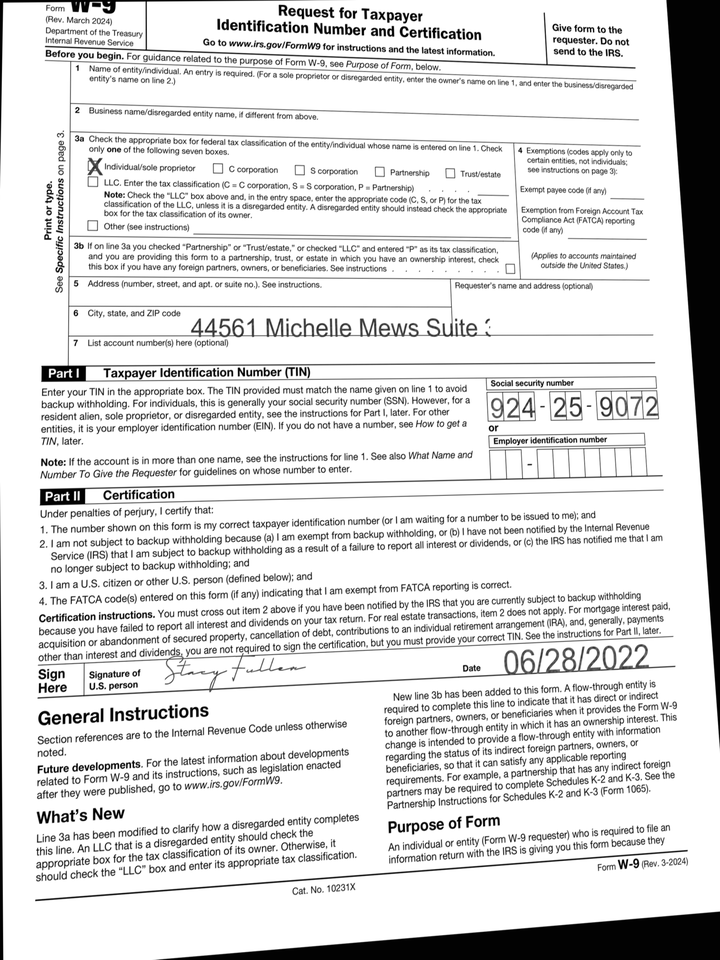
adr1: 44561 Michelle Mews Suite 379
cbx: yes
ssn: 924259072
sdt: 06/28/2022